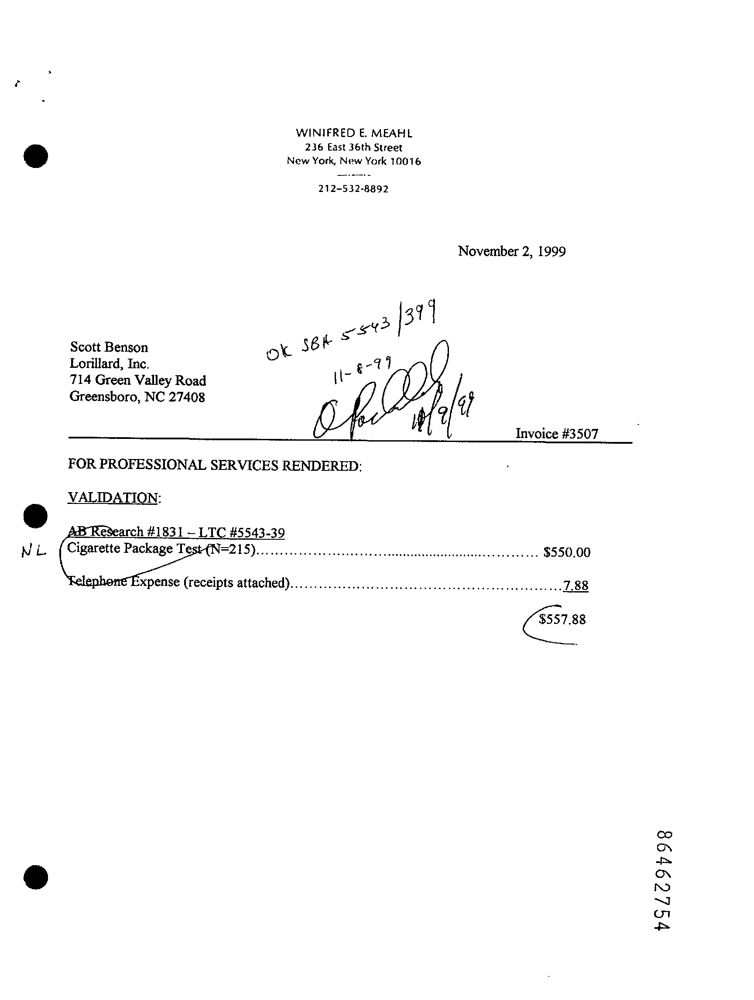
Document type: Invoice